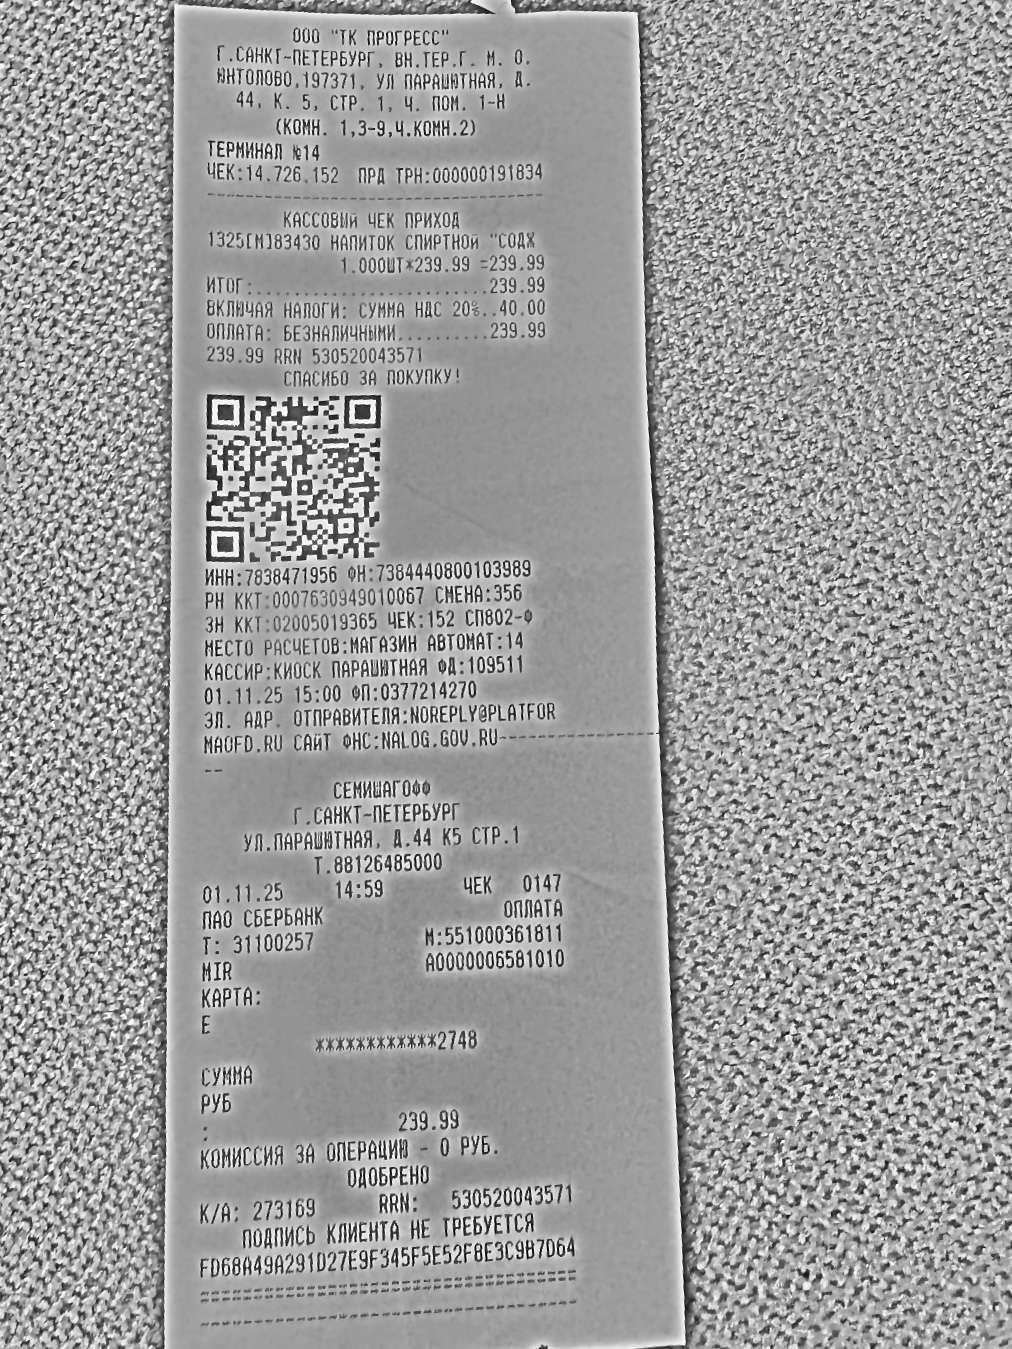
Продавец: ООО "ТК ПРОГРЕСС"
ИНН: 7838471956
Дата: 01.11.25
Товары: 1325[М]83430 НАПИТОК СПИРТНОЙ "СОДЖ"
Количество: 1.000
Цена: 239.99
Сумма: 239.99
Итого: 239.99